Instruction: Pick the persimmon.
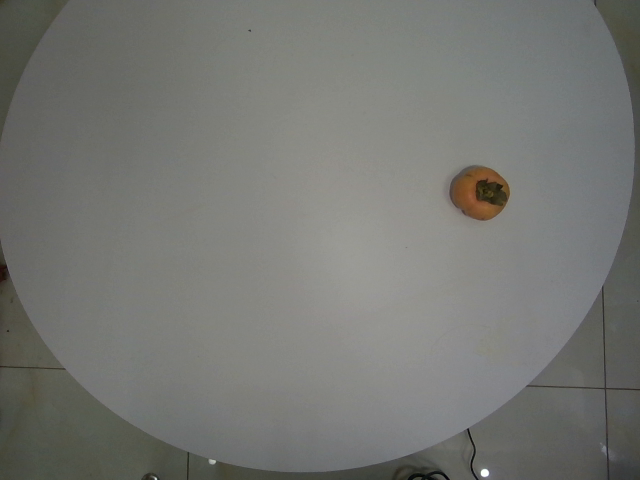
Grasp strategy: vertical